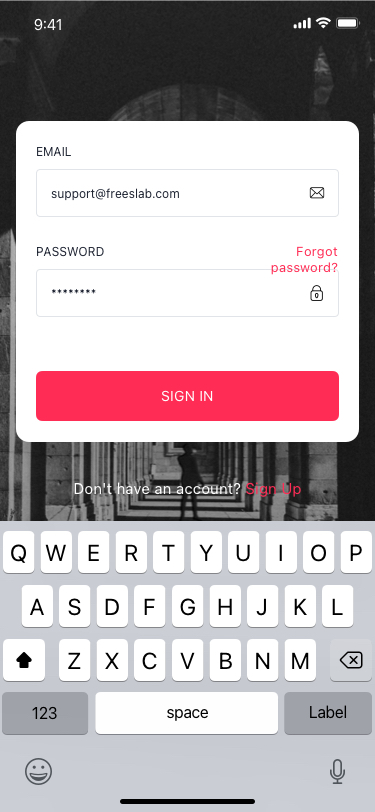
Text in this UI design:
Don't have an account? Sign Up
EMAIL
support@freeslab.com
PASSWORD
********
Forgot password?